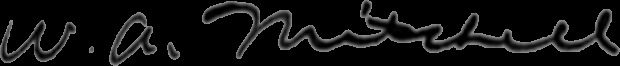
Signature of: william a mitchell